Question: What was observed in the imaging?
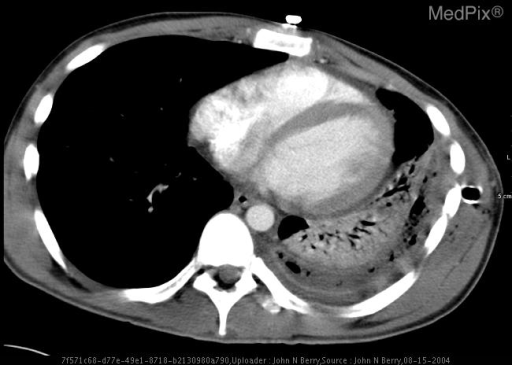
Answer: The imaging shows PA and lateral chest radiographs significant for an air-fluid level in the left mid-posterior chest (heart and mediastinal outlines preserved on PA, clearly posterior on lateral), silhouetting of the left hemidiaphram, and LLL/lingula air space disease. Axial CT of the chest with IV contrast significant for a loculated, rim-enhancing fluid collection with multiple pockets of air, consistent with a bronchopleural fistula vs. infection with a gas-forming organism, in the left posterior-lateral chest. The split-pleura sign is also present. CT findings also significant for air space consolidation with air bronchograms in the LLL and lingula. Rim enhancement is seen and the split-pleura sign is demonstrated in the anterior-lateral and posterior-medial portions of the left hemi-thorax, indicating that the lesion is indeed an empyema. The empyema contains multiple areas of gas, indicating loculations within the pleural space. Also seen are likely areas of necrosis in the area between the consolidated lung and the pleura, suggestive of multiple small bronchopleural fistulas. There is air space consolidation with multiple air bronchograms..